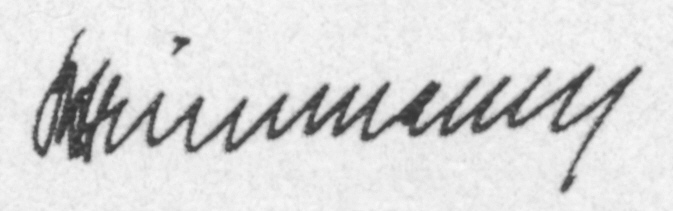
Signature of: gustav heinemann